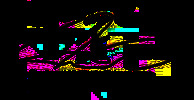
Signature of: larry devoe